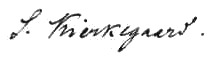
Signature of: søren kierkegaard